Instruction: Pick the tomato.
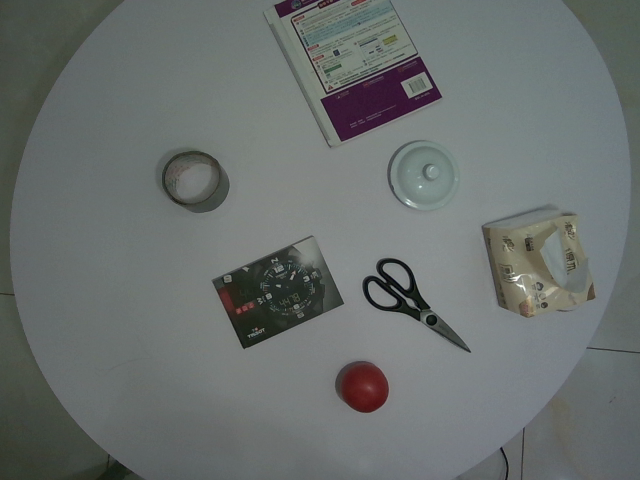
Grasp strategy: vertical